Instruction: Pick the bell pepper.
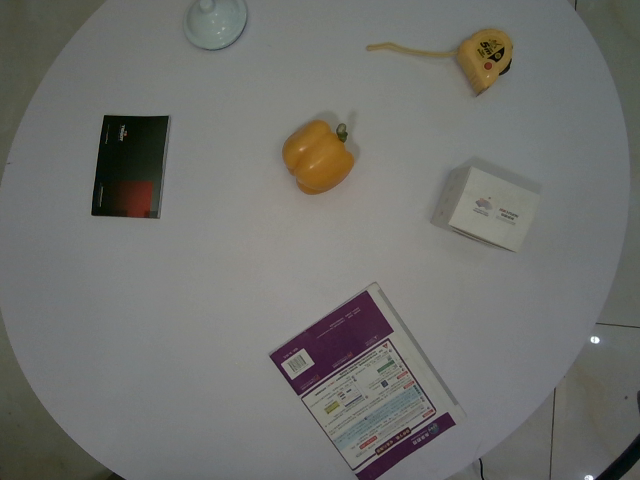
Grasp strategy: vertical